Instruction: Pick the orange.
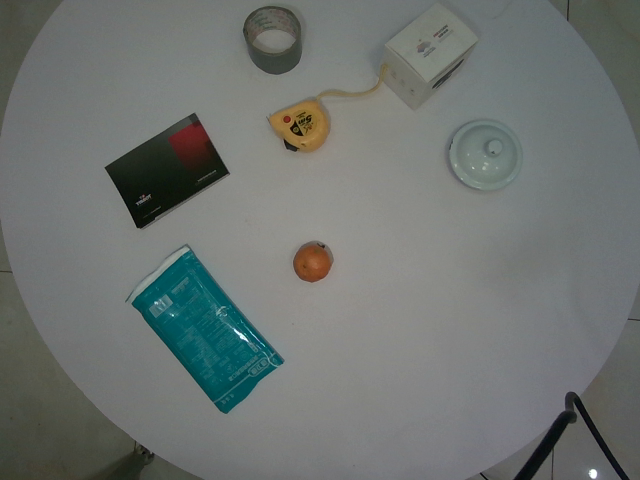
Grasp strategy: vertical